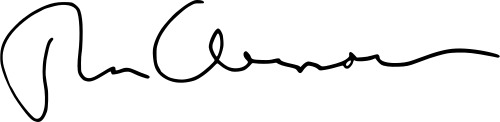
Signature of: ron chernow